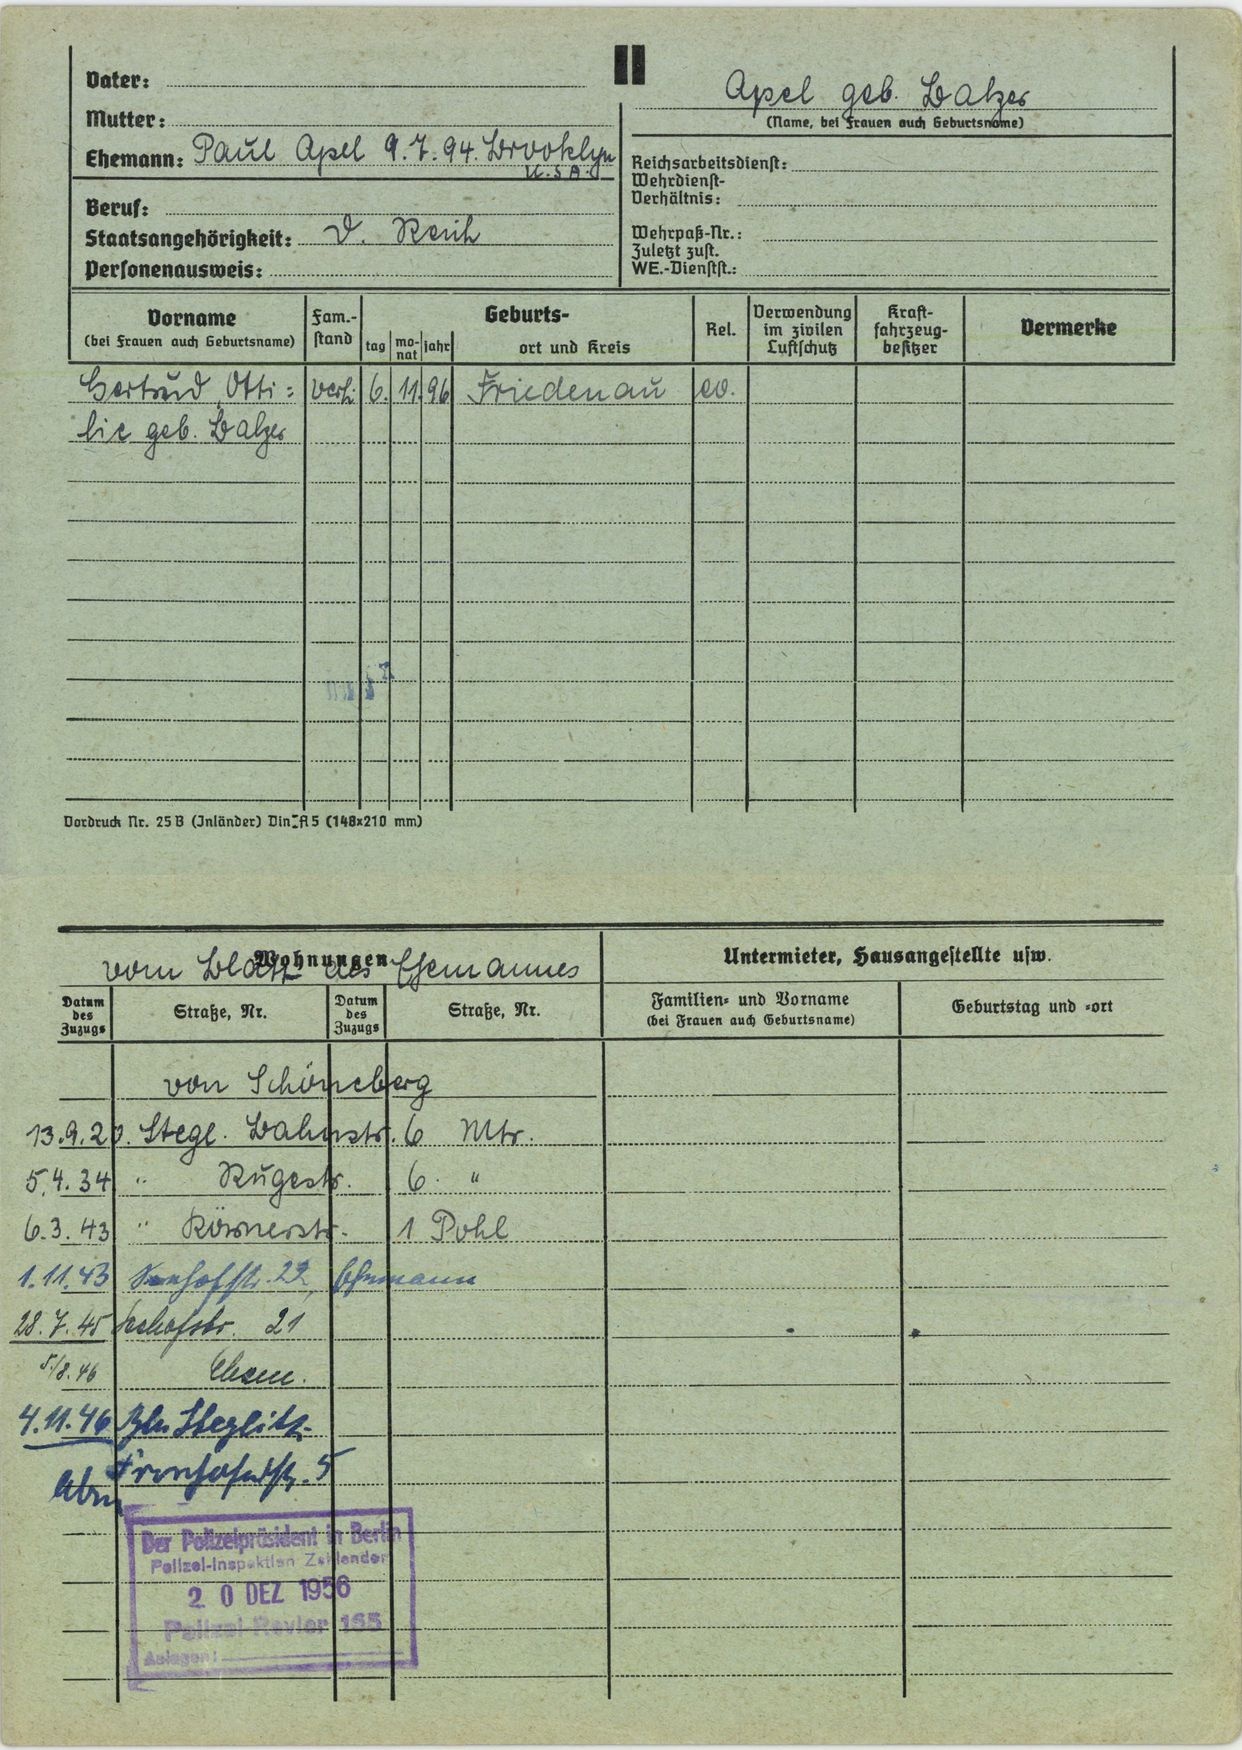
Apel geb. Balzer